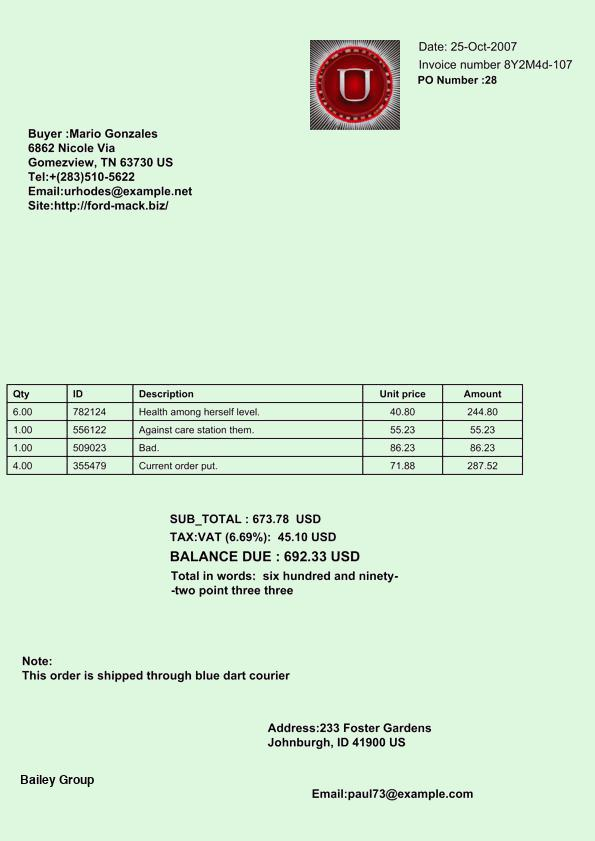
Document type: Invoice